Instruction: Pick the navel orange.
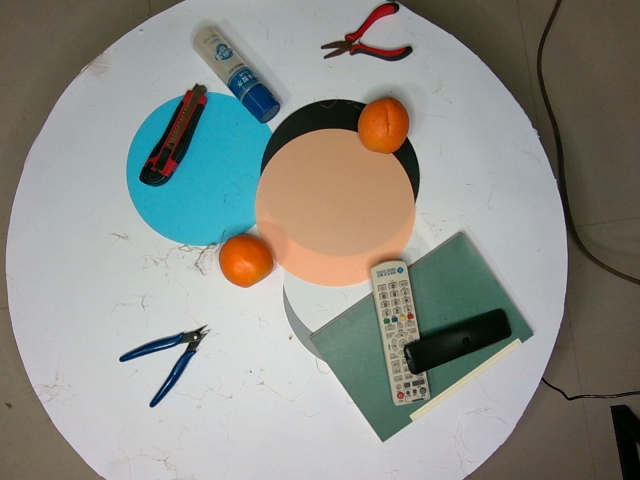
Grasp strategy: vertical